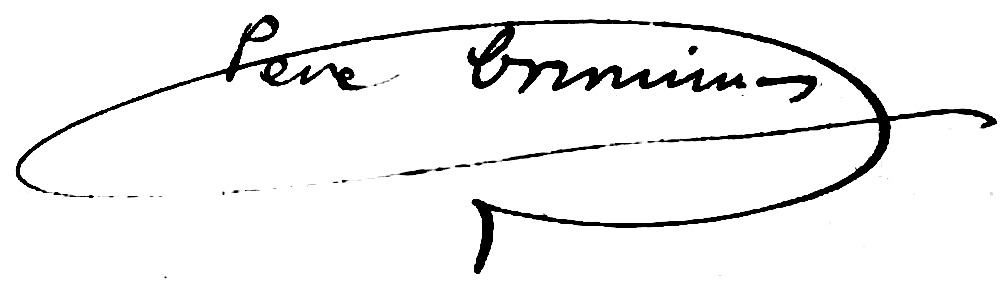
Signature of: pere coromines i montanya